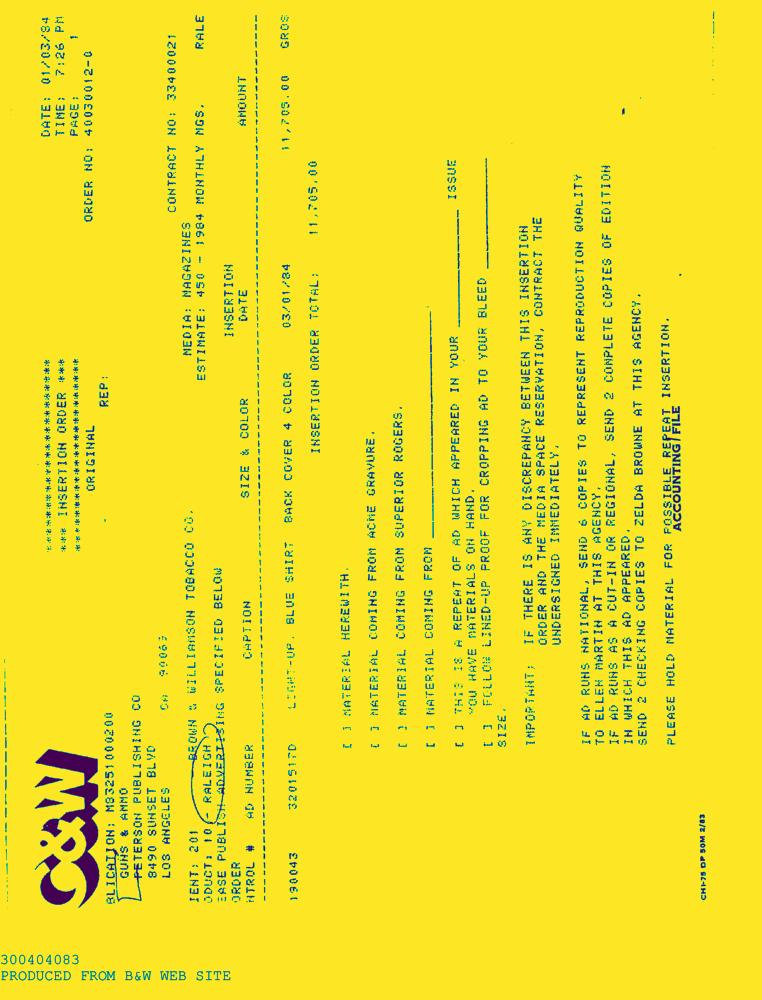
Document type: AD